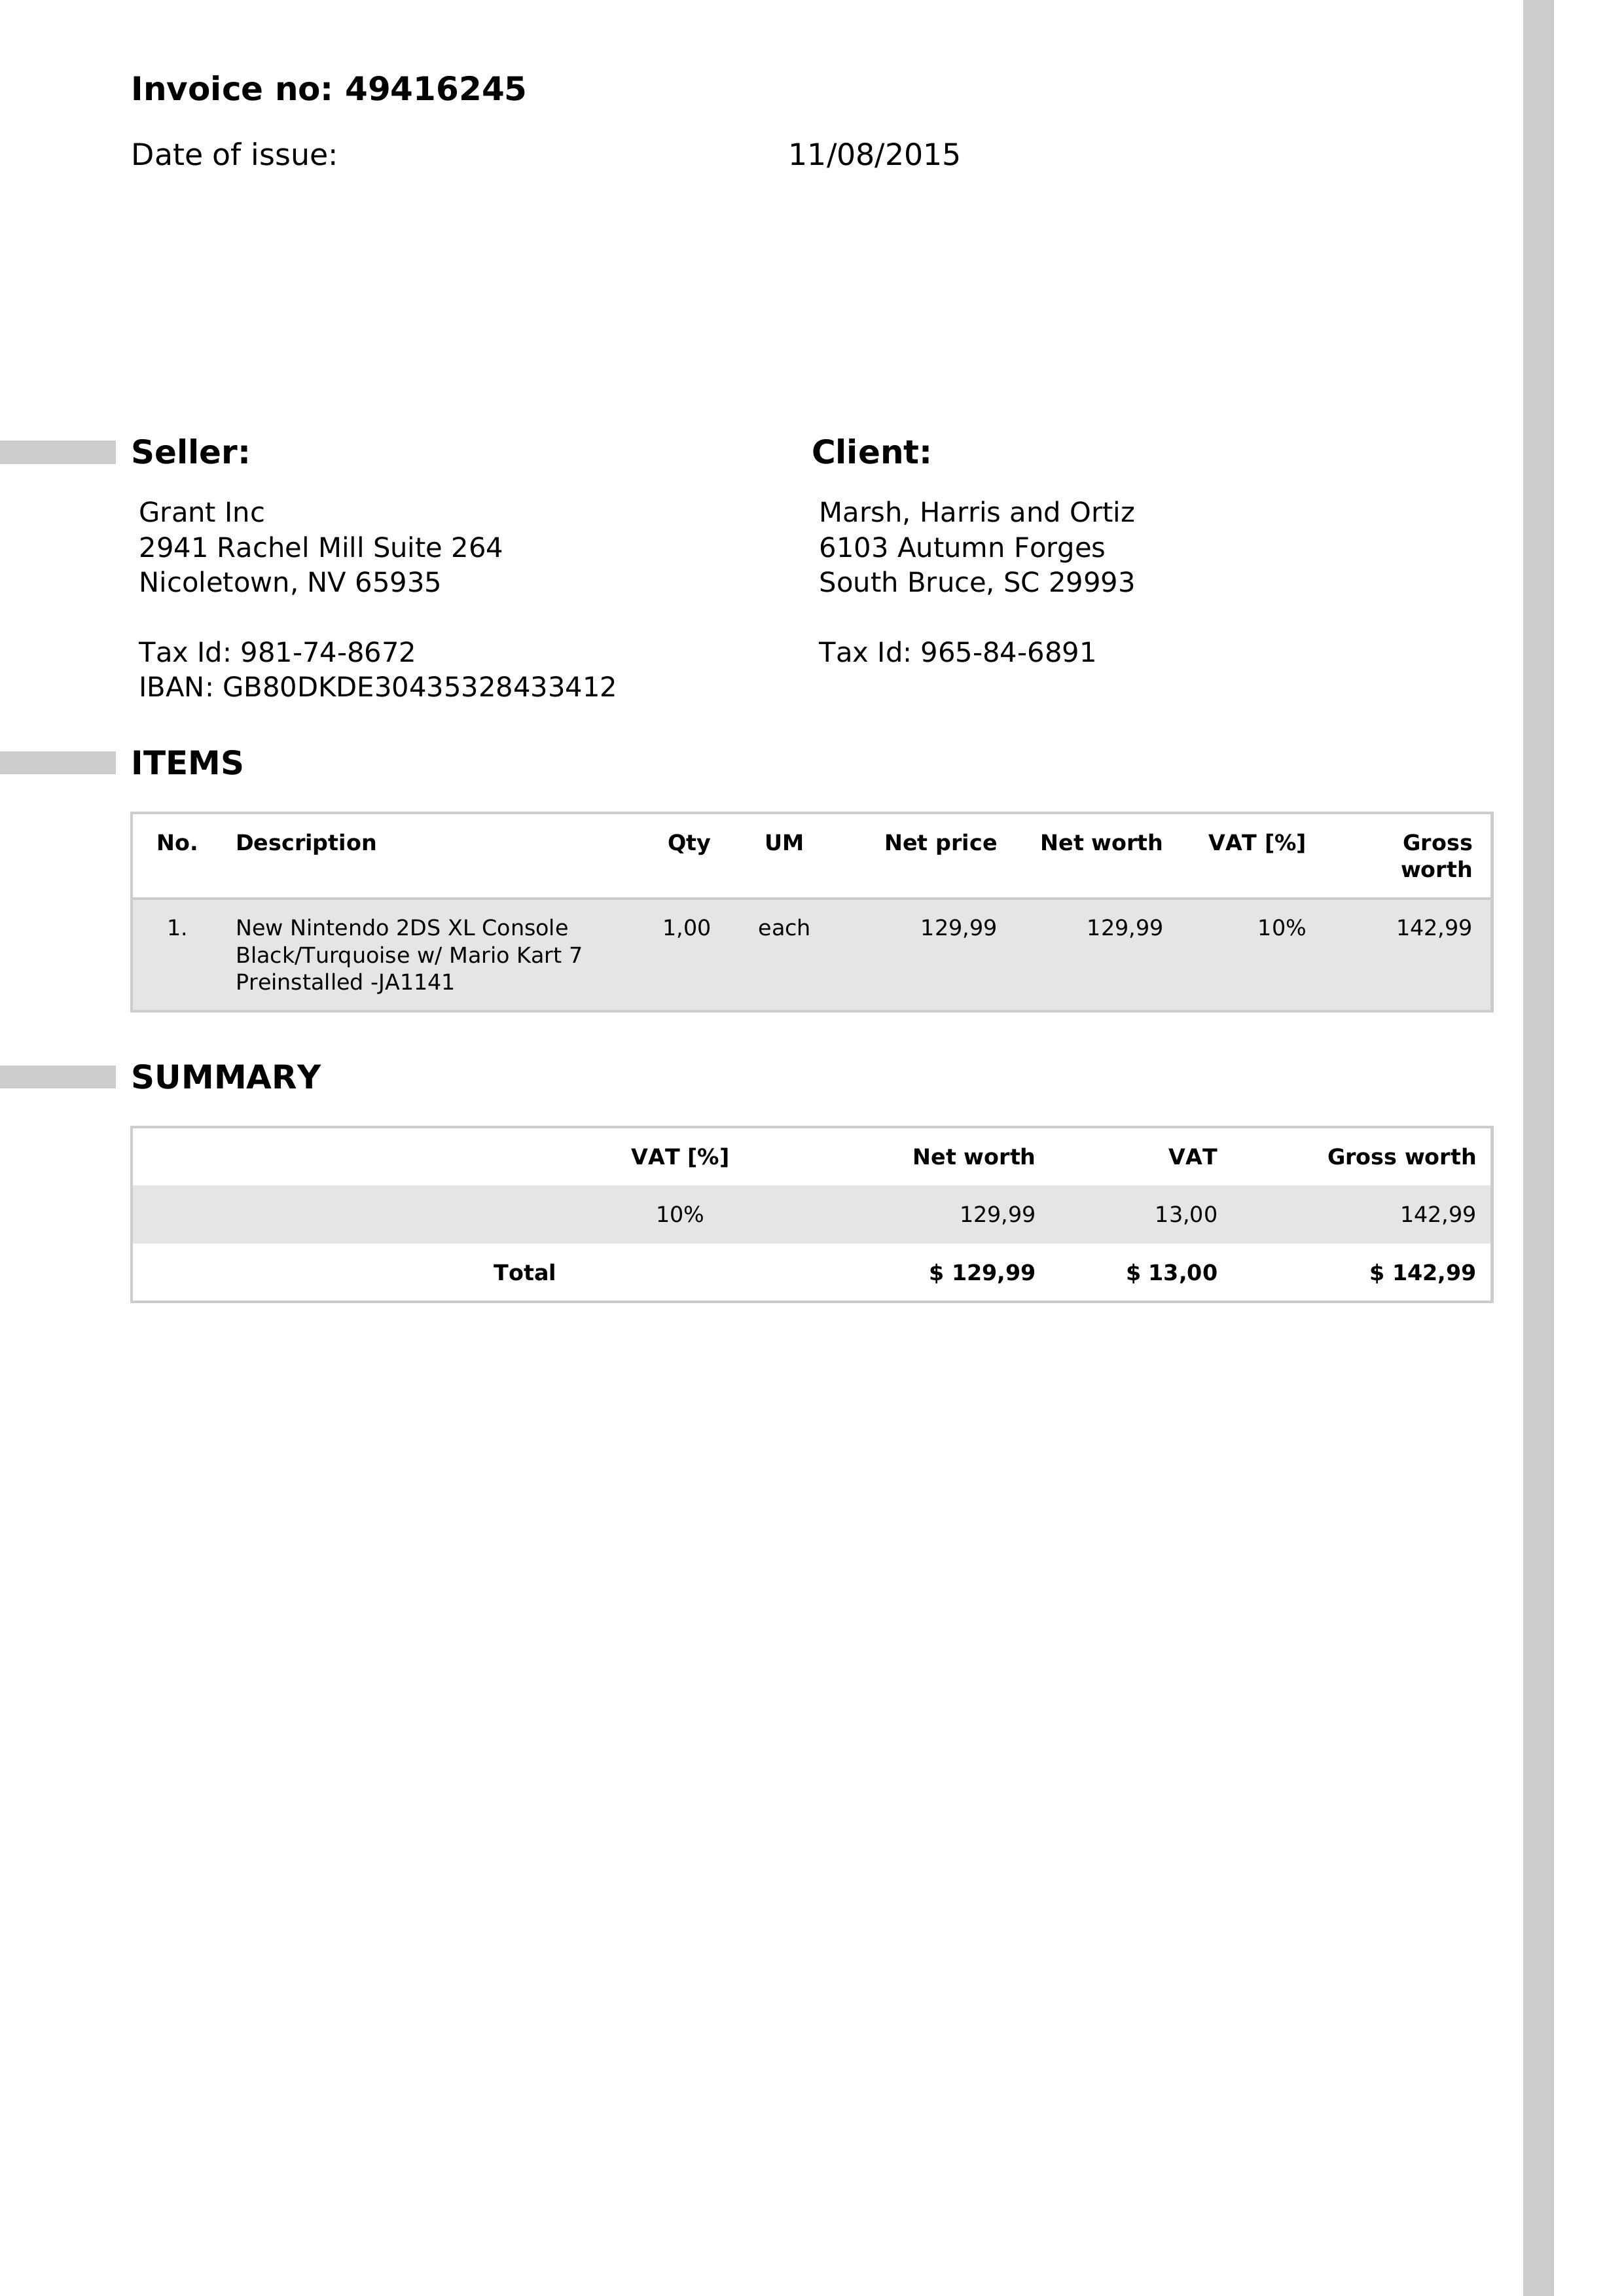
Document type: Invoice